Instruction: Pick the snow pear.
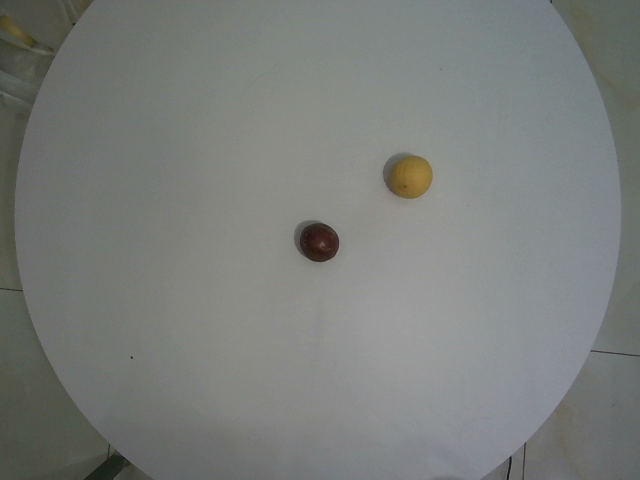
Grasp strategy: vertical